Question: What is the total amount of taxes owed as per the document?
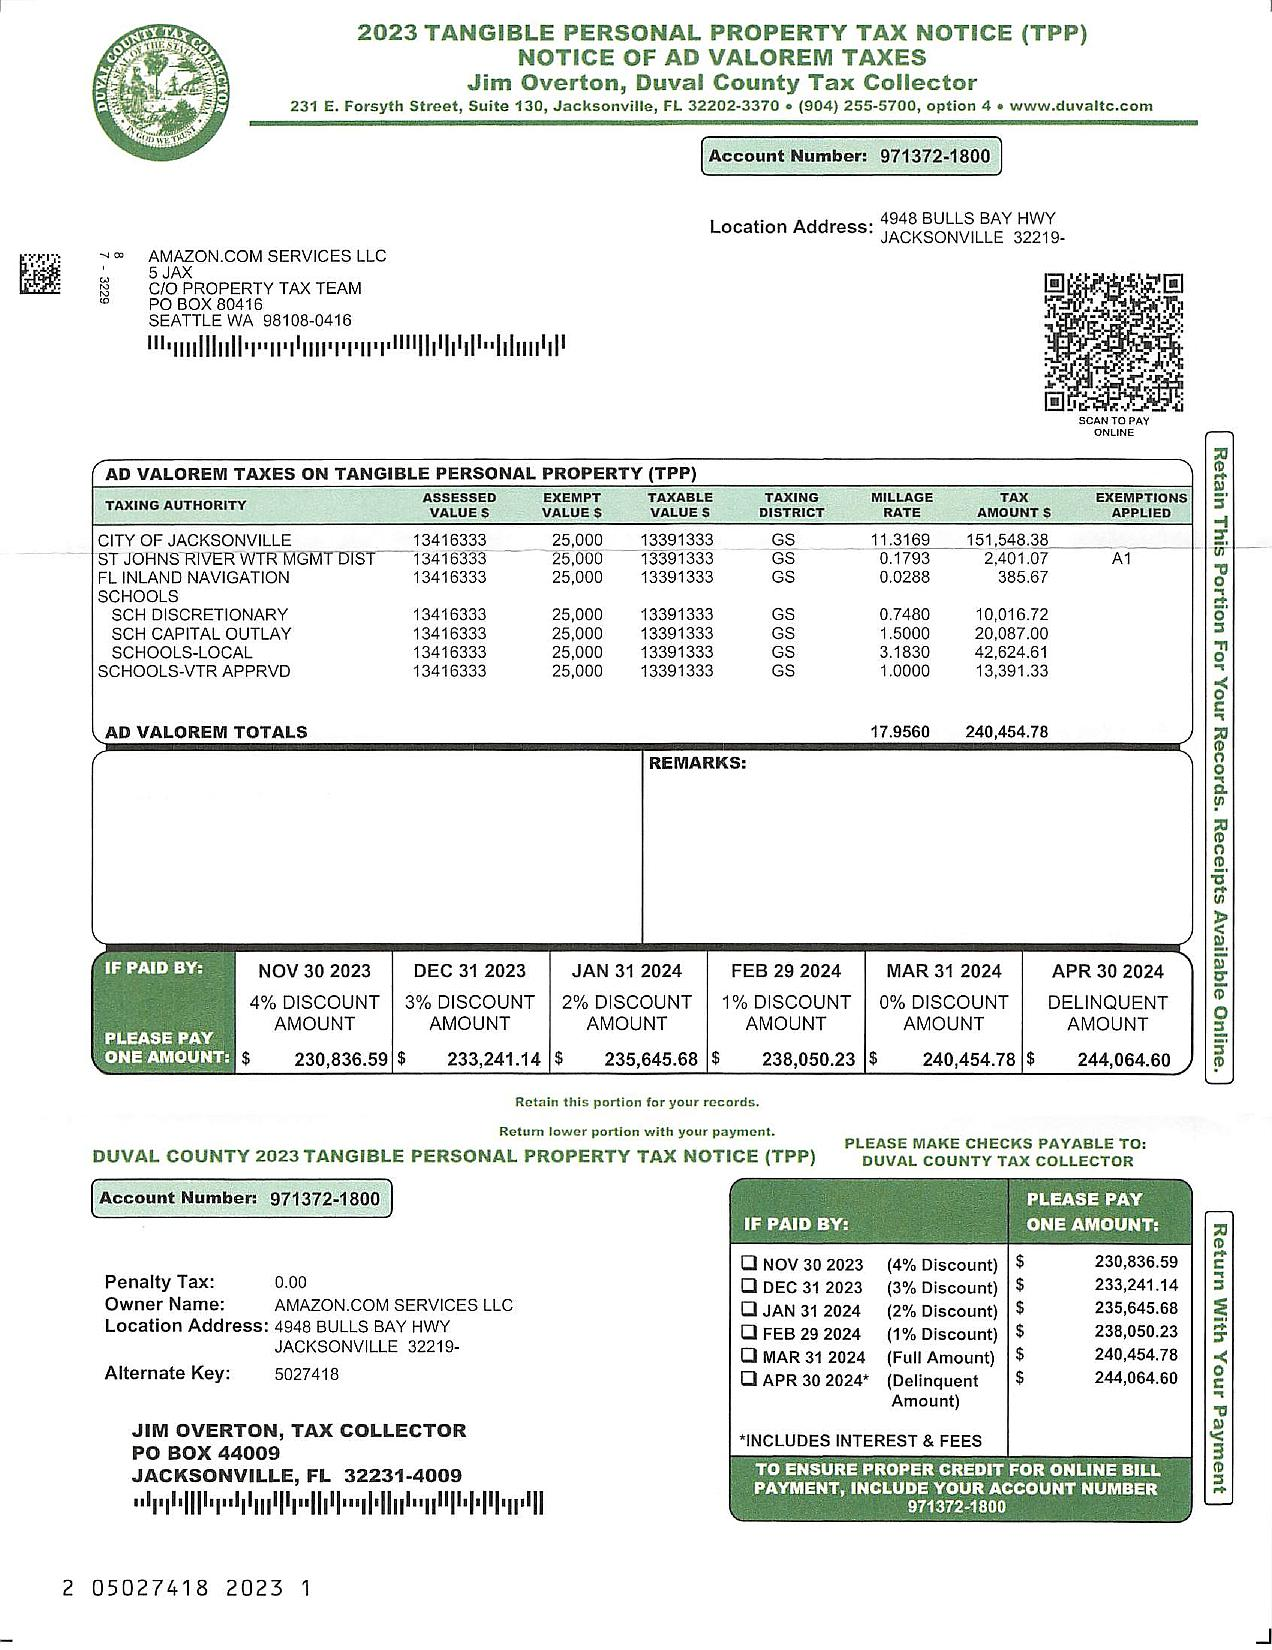
Answer: "240,454.78"